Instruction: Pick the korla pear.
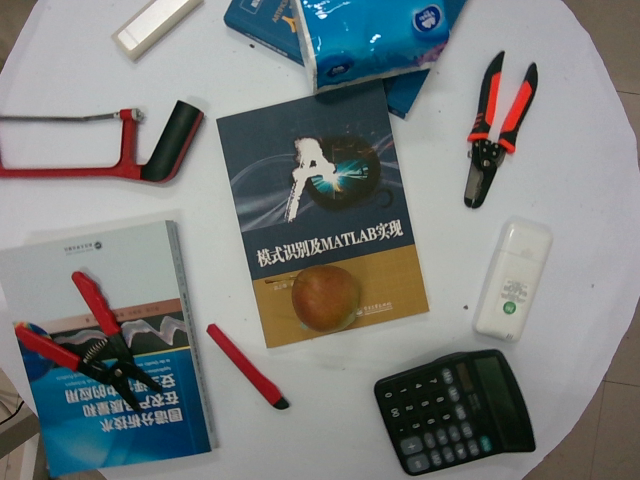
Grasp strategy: vertical